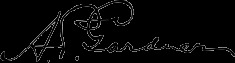
Signature of: augustus peabody gardner